Question: Which state is mentioned in the document?
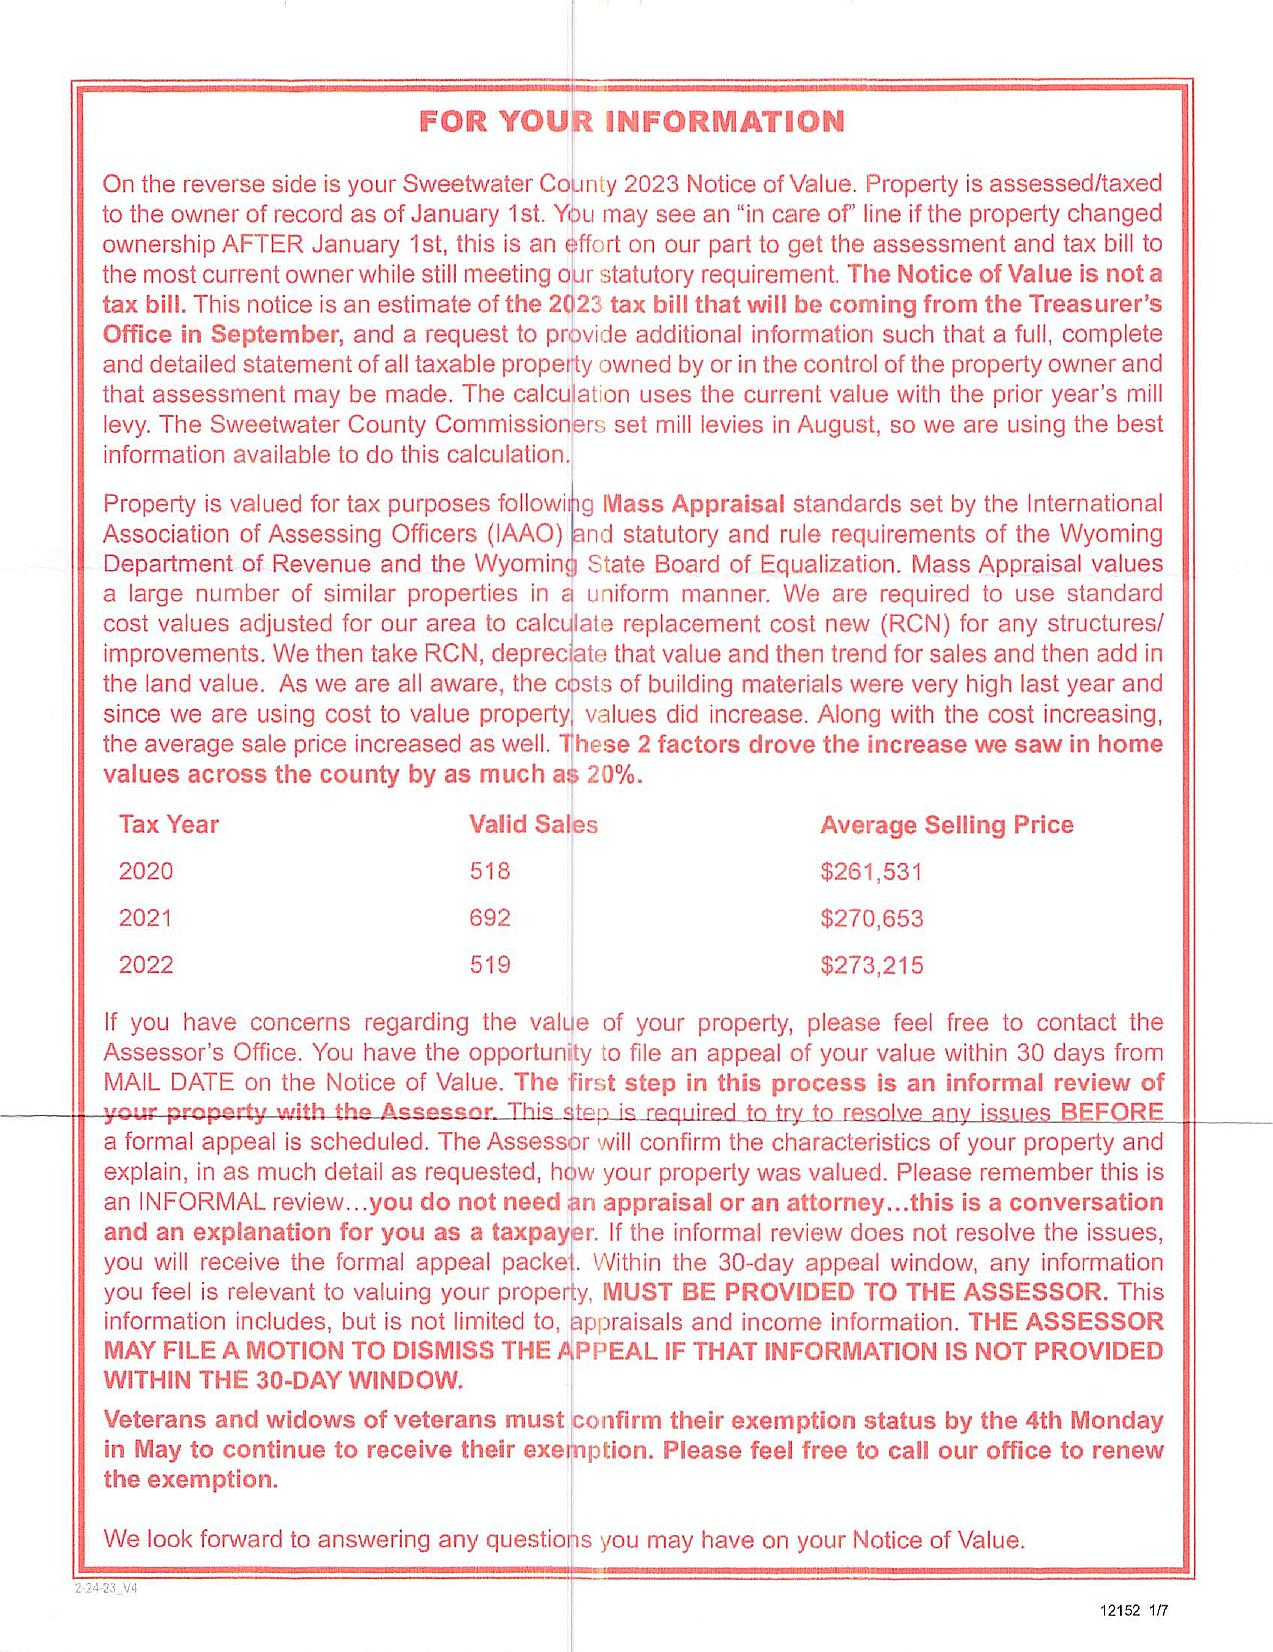
Answer: "Wyoming"